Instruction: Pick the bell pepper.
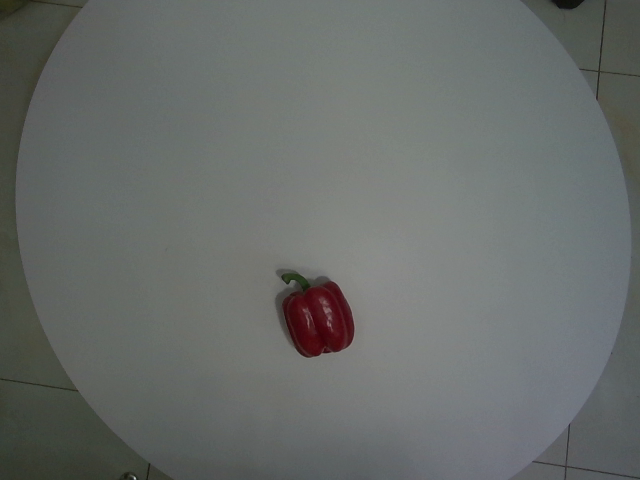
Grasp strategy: vertical